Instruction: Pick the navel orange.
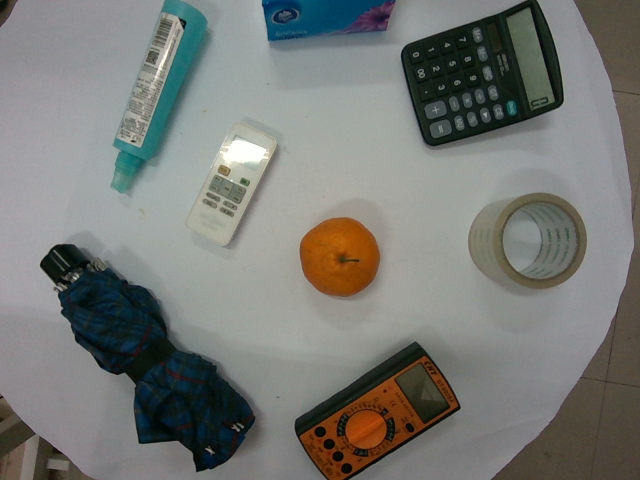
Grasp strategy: vertical